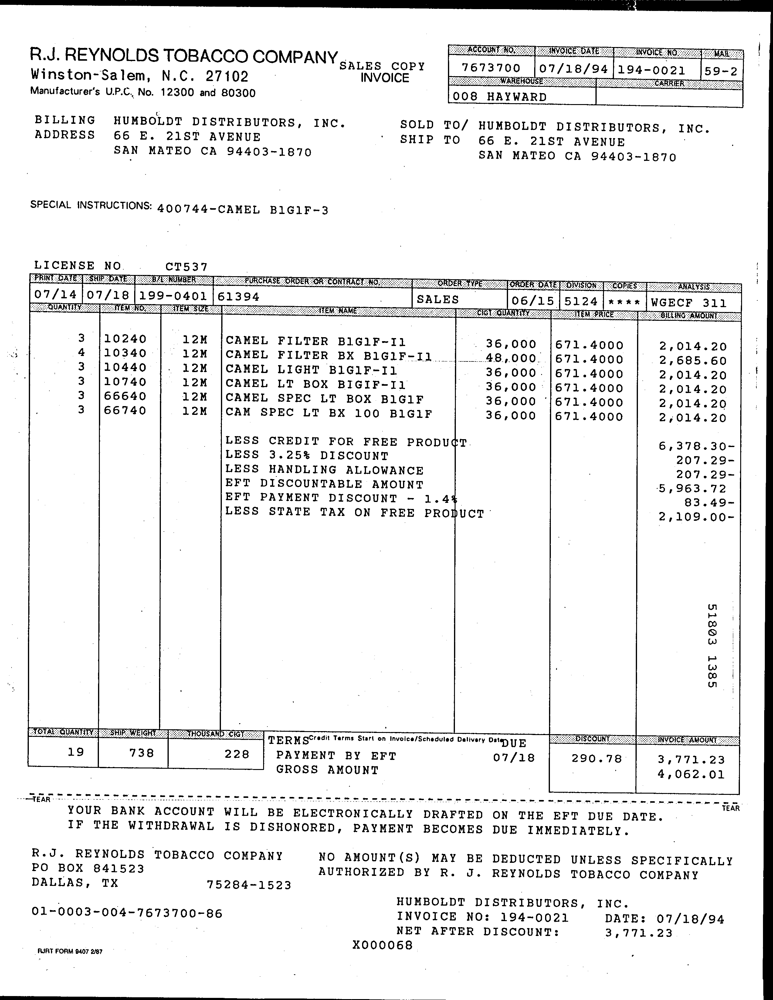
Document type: Invoice